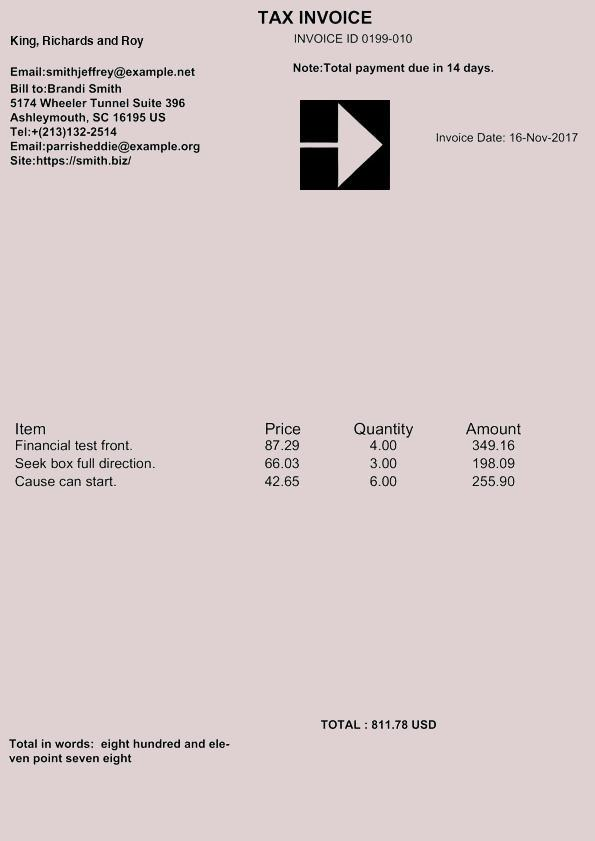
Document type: Invoice